Question: What appears to be the issue?
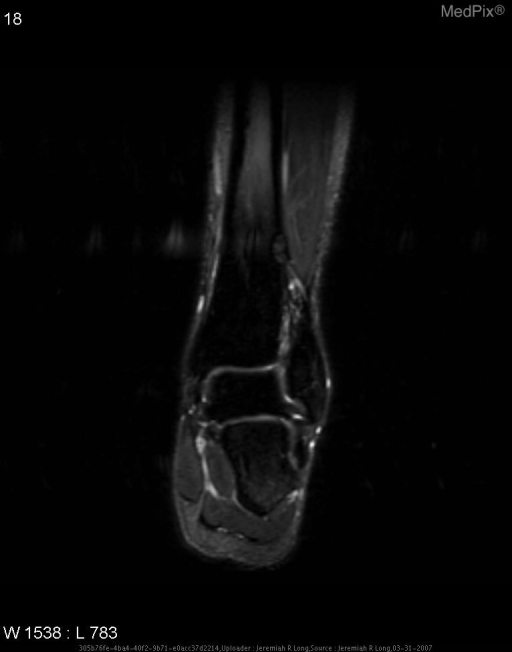
Answer: The findings suggest Frontal and lateral radiographs of the left ankle demonstrate a small longitudinal well circumscribed cortically based lytic lesion at the lateral aspect of the distal tibial metaphysis.  The lesion has sclerotic borders, somewhat scalloped inferiorly and medially, no periosteal reaction, and it has no appreciable associated soft tissue abnormality.  There is no fracture or dislocation.

Selected MRI images demonstrate the lesion is isointense to muscle on both T1 and T2 weighted images, does not demonstrate fat supression.  It shows mild uniform enhancement with gadolinium.

The soft tissues and remainder of the osseous structures are unremarkable.. Selected MRI images demonstrate that the lytic lesion is isointense in signal intensity to muscle on T1 and T2 weighted images, does not demonstrate fat supression and mildy enhances in a uniform fashion following gadolinium.  The soft tissues and remainder of the osseous structures are unremarkable.. The patient might have a history of 16 year old boy presents after inversion ankle injury..